Can you pull out the amount in words, numerical amount, payee's name, date of the cheque, and the bank's name from the image?
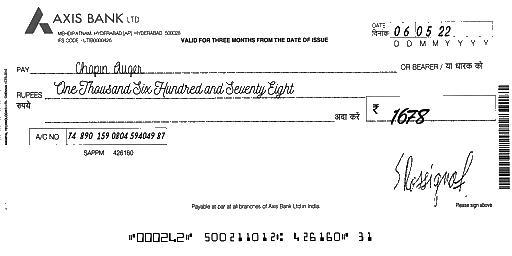
amt_in_words: One Thousand Six Hundred and Seventy Eight
amt_in_figures: 1678
payee_name: Chapin Auger
bank_name: AXIS BANK
cheque_date: 06/05/22